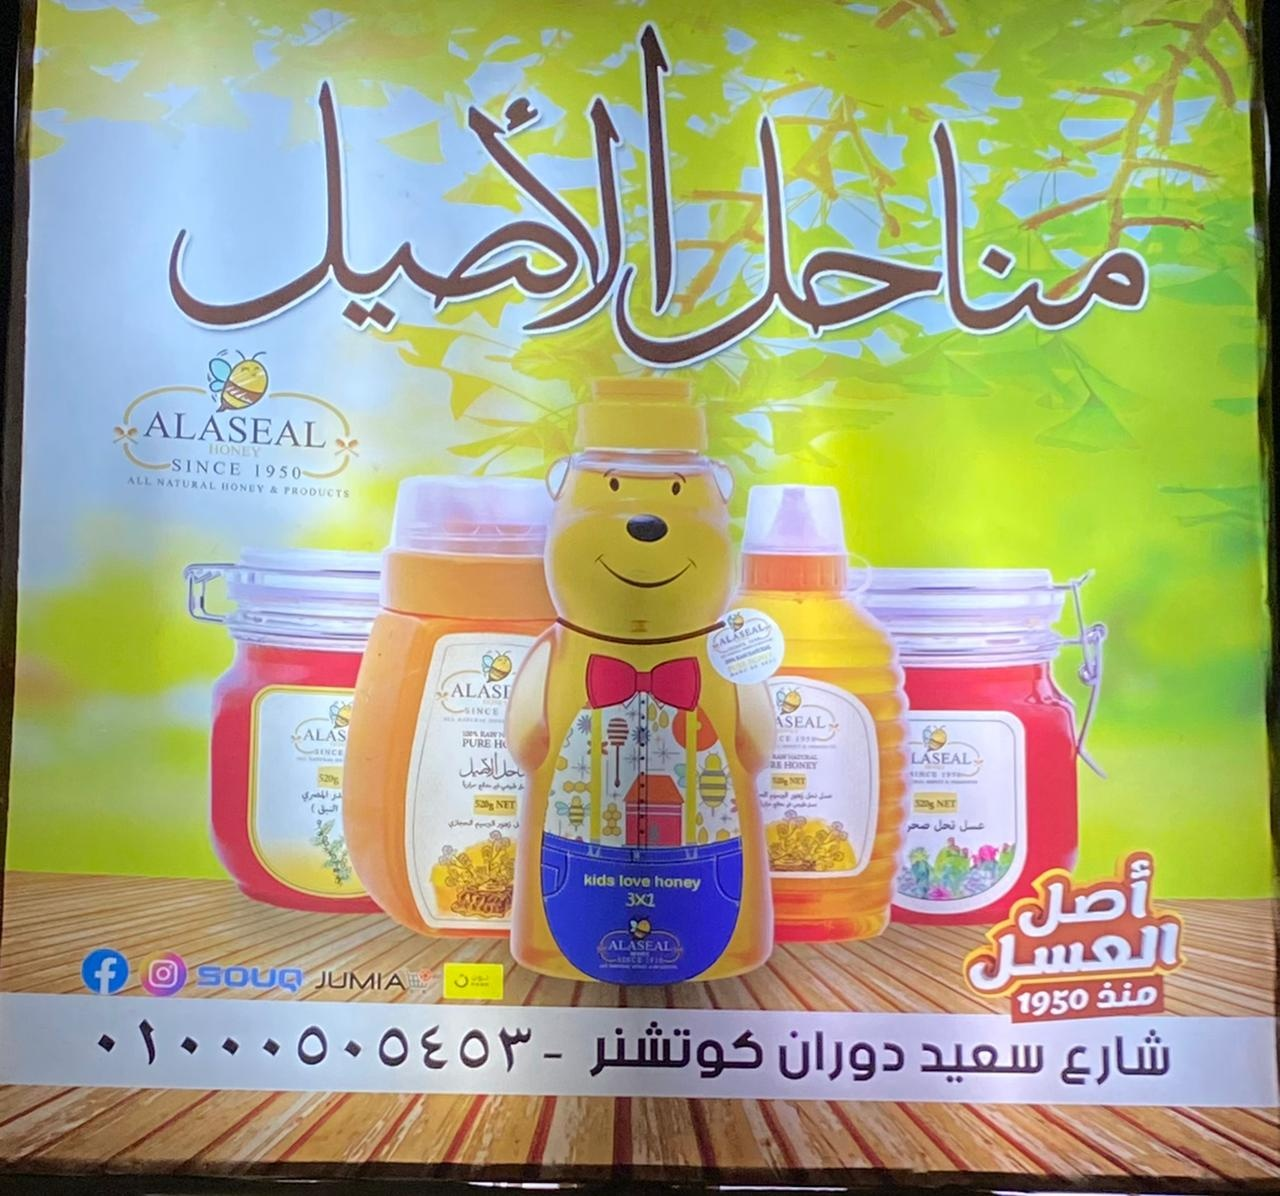
Text in image: الأصيل مناحل أصل العسل منذ 01000505453 كوتشنر دوران سعيد شارع ALASEAL HONEY SINCE 1950 love kids honey f SOUQ JUMIA 1950